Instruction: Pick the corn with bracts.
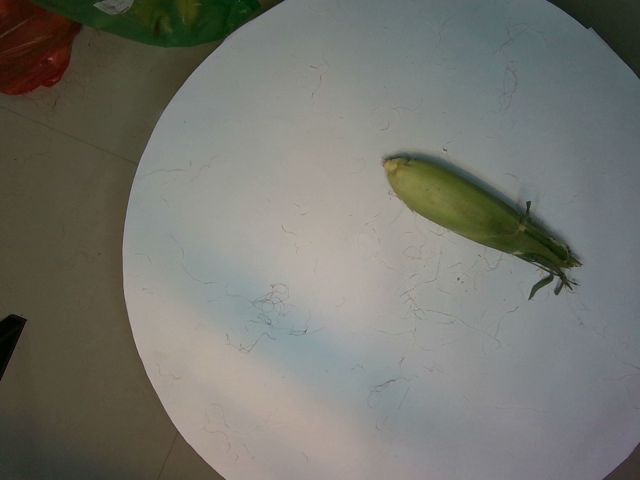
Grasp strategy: vertical